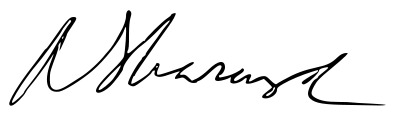
Signature of: natan sharansky